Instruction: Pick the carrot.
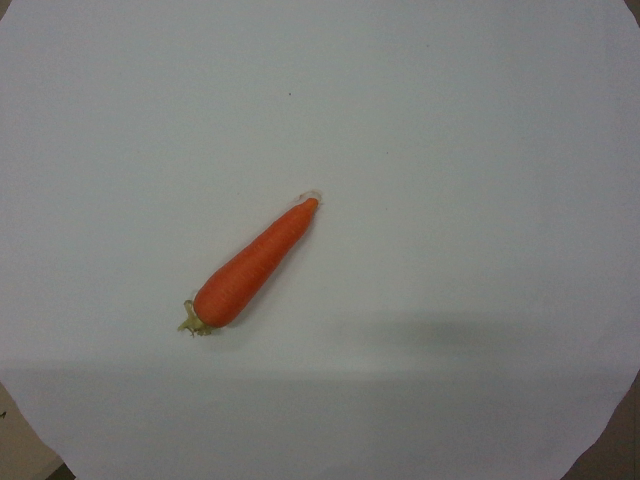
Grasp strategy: vertical